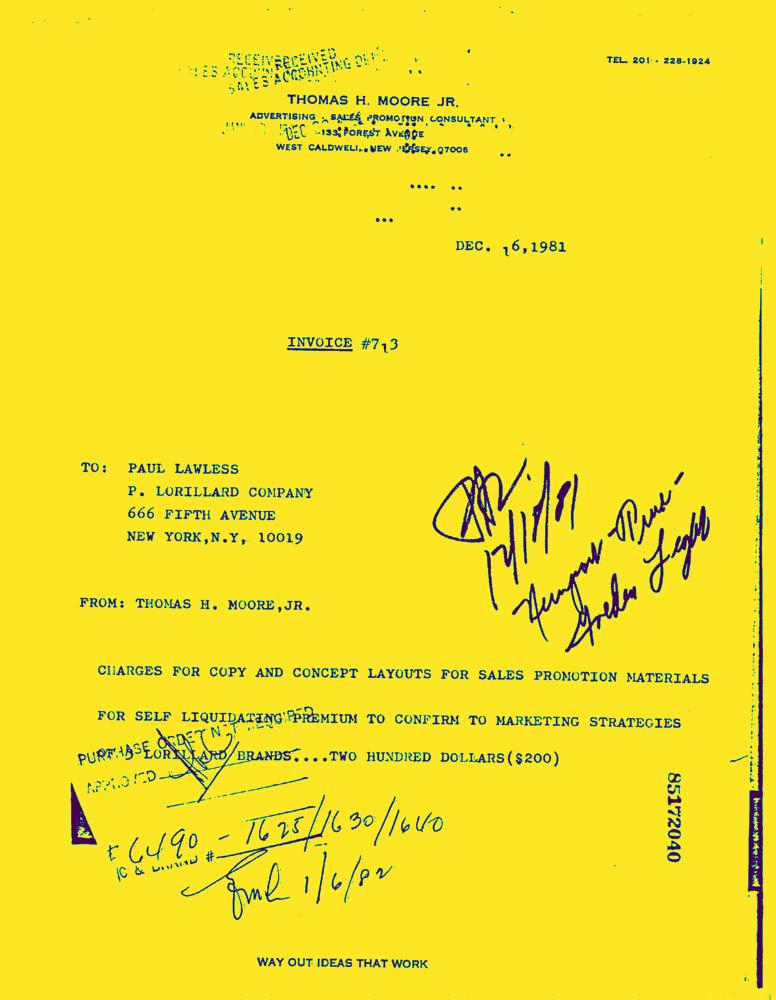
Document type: Invoice-Doc